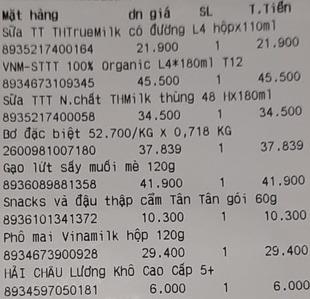
<table>
<tr>
<th>Mặt hàng</th>
<th>đn giá</th>
<th>SL</th>
<th>T.Tiền</th>
</tr>
<tr>
<td>Sữa TT THTrueMilk có đường L4 hộpx110ml<br>8935217400164</td>
<td>21.900</td>
<td>1</td>
<td>21.900</td>
</tr>
<tr>
<td>VNM-STTT 100% organic L4*180ml T12<br>8934673109345</td>
<td>45.500</td>
<td>1</td>
<td>45.500</td>
</tr>
<tr>
<td>Sữa TTT N.chất THMilk thùng 48 HX180ml<br>8935217400058</td>
<td>34.500</td>
<td>1</td>
<td>34.500</td>
</tr>
<tr>
<td>Bơ đặc biệt 52.700/KG x 0,718 KG<br>2600981007180</td>
<td>37.839</td>
<td>1</td>
<td>37.839</td>
</tr>
<tr>
<td>Gạo lứt sấy muối mè 120g<br>8936089881358</td>
<td>41.900</td>
<td>1</td>
<td>41.900</td>
</tr>
<tr>
<td>Snacks và đậu thập cẩm Tân Tân gói 60g<br>8936101341372</td>
<td>10.300</td>
<td>1</td>
<td>10.300</td>
</tr>
<tr>
<td>Phô mai Vinamilk hộp 120g<br>8934673900928</td>
<td>29.400</td>
<td>1</td>
<td>29.400</td>
</tr>
<tr>
<td>HẢI CHÂU Lương Khô Cao Cấp 5+<br>8934597050181</td>
<td>6.000</td>
<td>1</td>
<td>6.000</td>
</tr>
</table>